Question: What do the imaging results show?
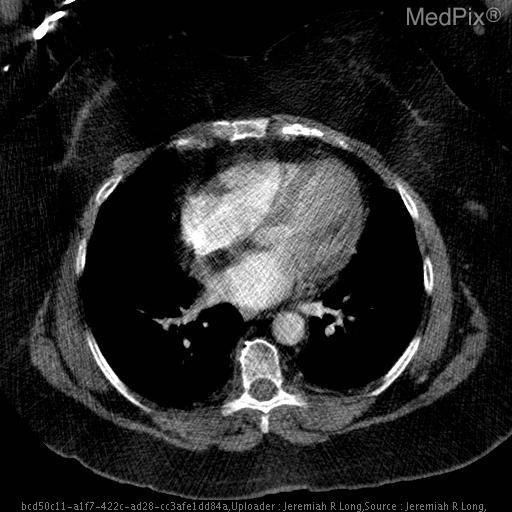
Answer: The imaging shows Axial CT images with intravenous contrast material demonstrate mild smooth thickening of the interatrial septum with diffuse fat attenuation. No pulmonary embolims was present.  Note the large amount of subcutaneous fat circumferentially compatible with a large body mass index. Axial CT images with intravenous contrast material demonstrate mild smooth thickening of the interatrial septum with diffuse fat attenuation. No pulmonary embolims was present.  Note the large amount of subcutaneous fat circumferentially compatible with a large body mass index..